Question: What appears to be the issue?
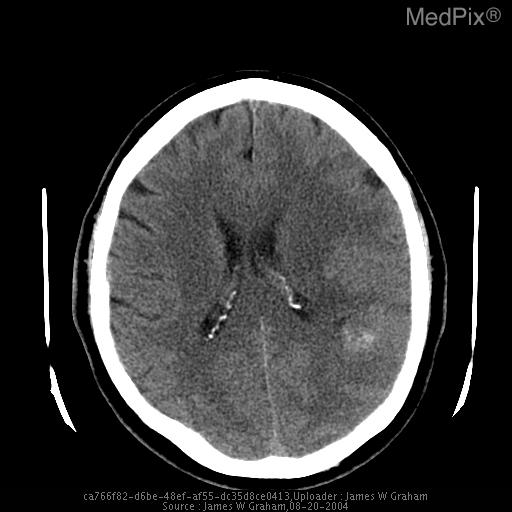
Answer: The findings suggest CT: Low attenuation focus in the post left parietal lobe, with surrounding vasogenic edema. Second lesion in the left temporal lobe, with irregular central high attenuation consistent with hemorrhage. There is not a clear connection between the two discrete lesions. The cerebral sulci and left lateral ventricle are effaced, and there is mild midline shift.

MR: Left posterior parietal and left temporal lesions with peripheral enhancement, and surrounding vasogenic edema. The temporal lesion has very low central signal on T2 weighted images. Mass effect as seen on CT.. CT: Low attenuation focus in the post left parietal lobe, with surrounding vascogenic edema. Second lesion in the left temporal lobe, with irregular central high attenuation consistent with hemorrhage. There is not clear connect between the two discrete lesions. The cerebral sulci and left lateral ventricle are effaced, and there is mild midline shift. The patient might have a history of 61 year old white male with 2 weeks of difficulty concentrating and remembering, slower movements. High blood pressure, otherwise healthy, though wife has noticed subtle changes in mentation over last 6 months.